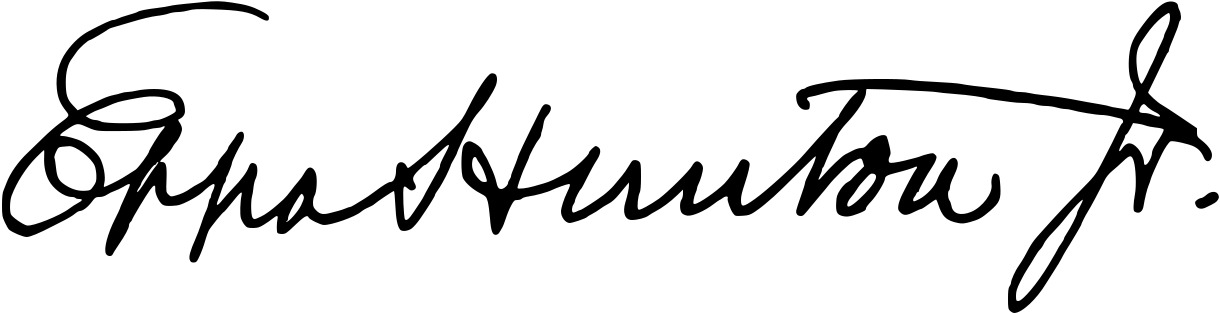
Signature of: eppa hunton jr